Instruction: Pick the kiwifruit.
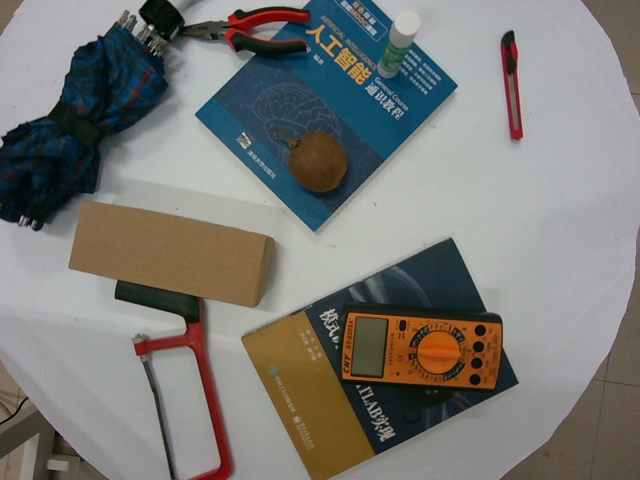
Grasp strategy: vertical